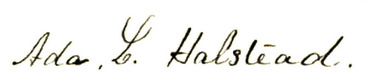
Signature of: ada l halstead